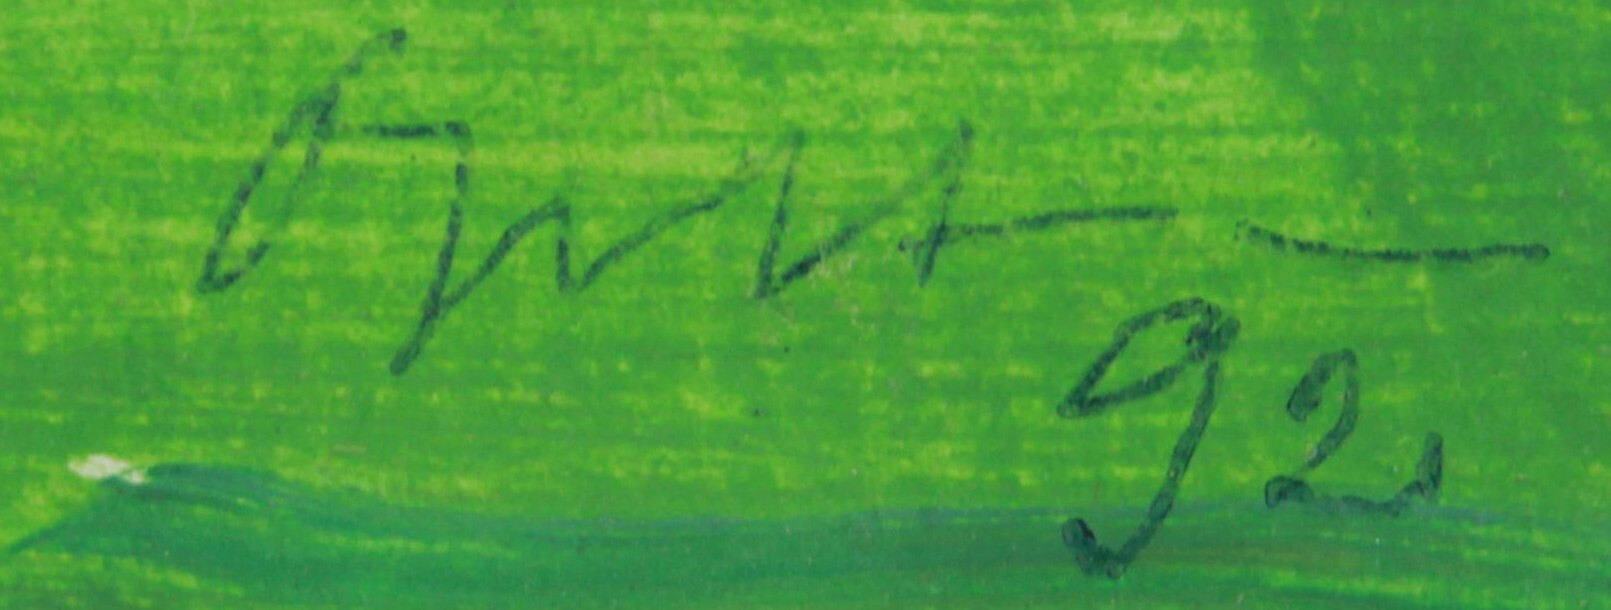
Signature of: oldřich oplt